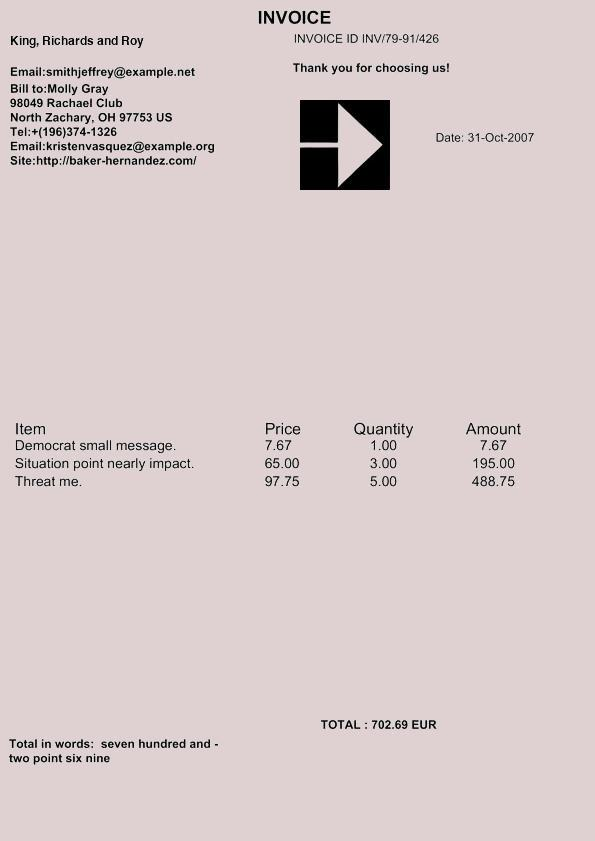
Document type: Invoice